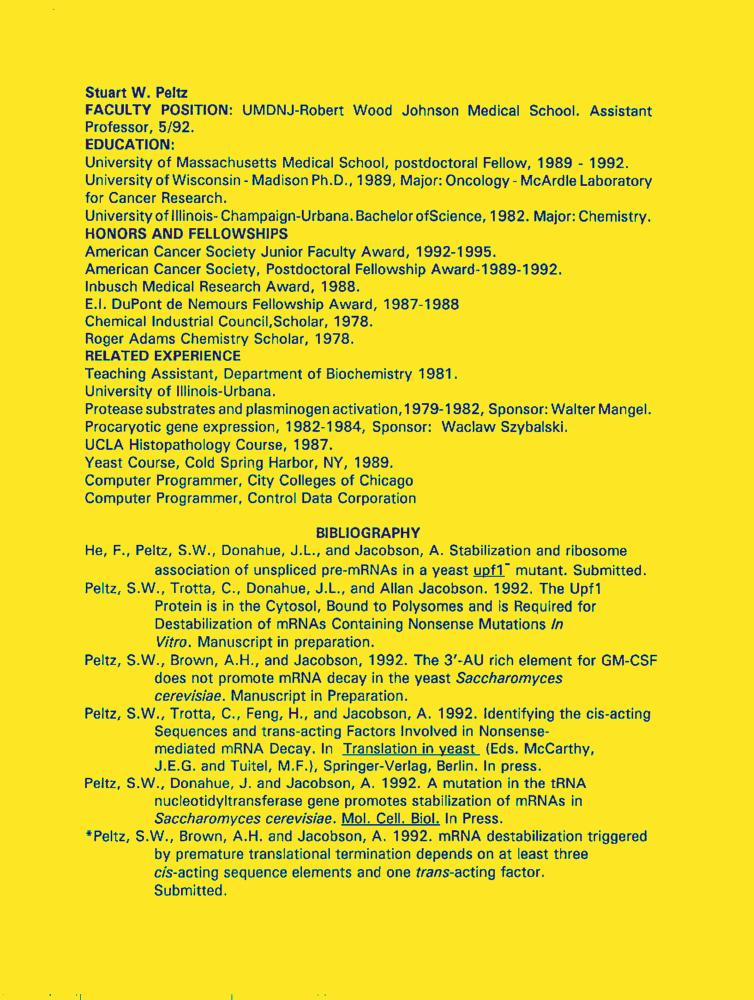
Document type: Resume-Doc